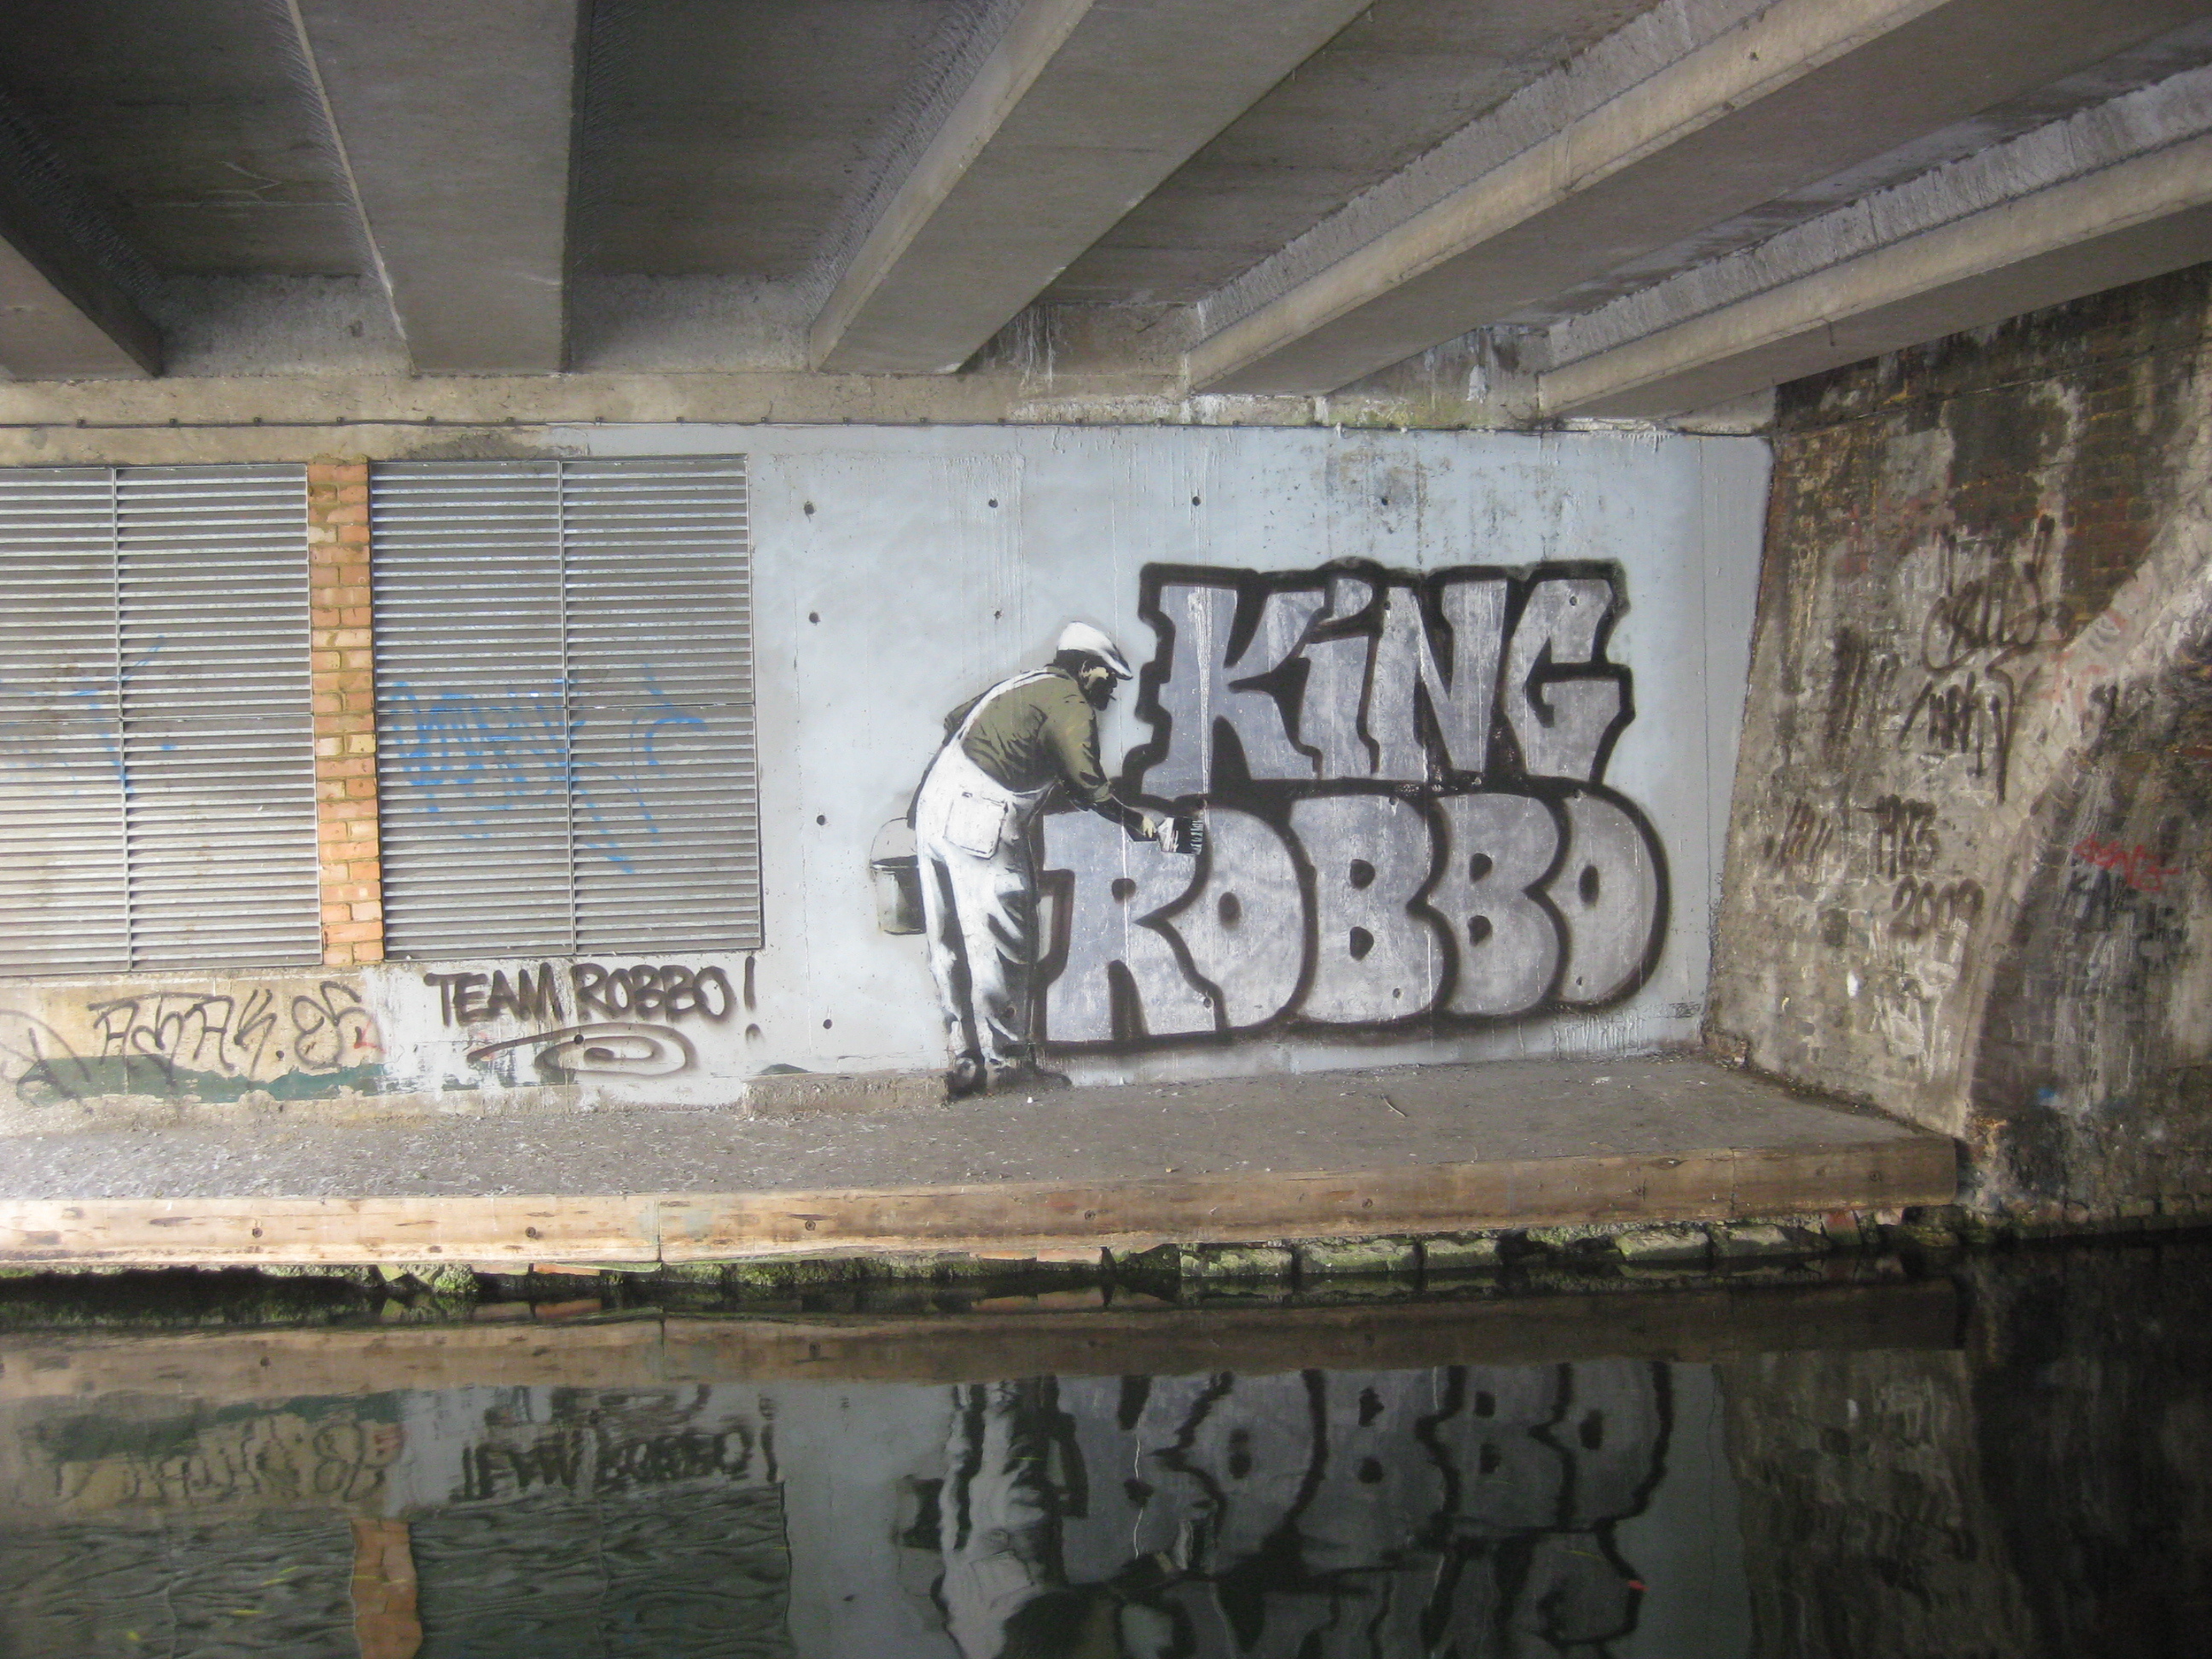
Signature of: king robbo